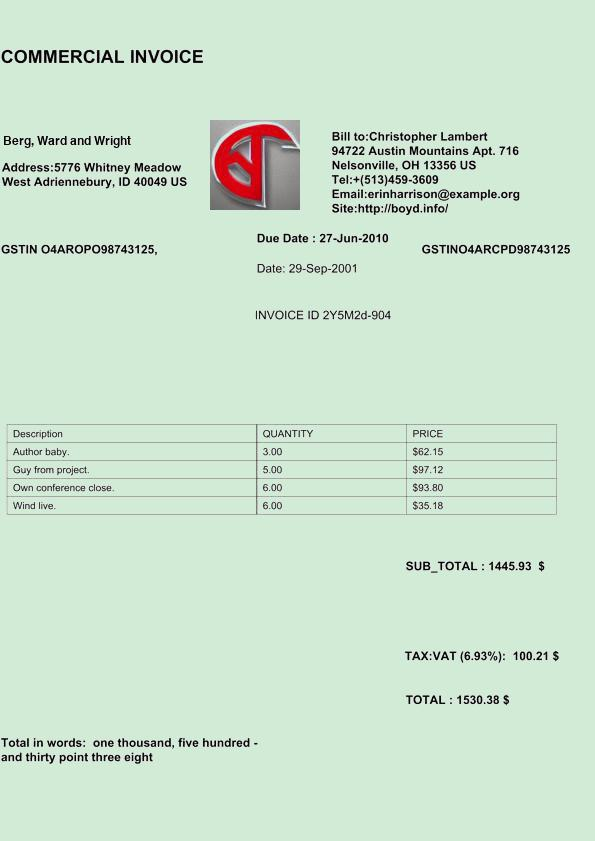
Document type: Invoice